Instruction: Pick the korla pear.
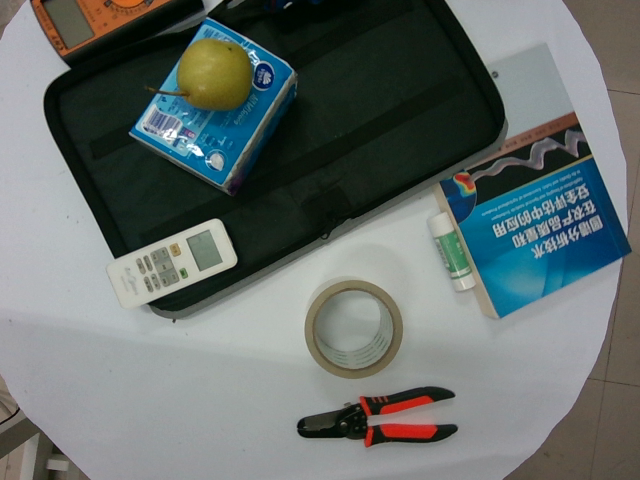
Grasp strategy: vertical